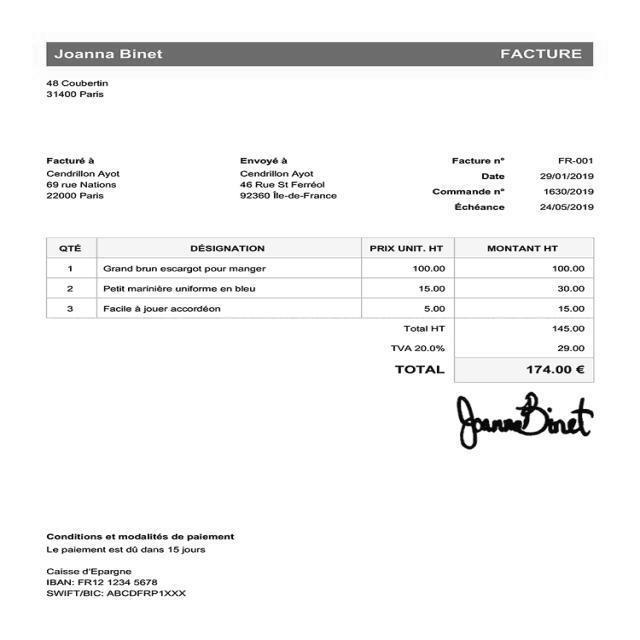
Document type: Invoice